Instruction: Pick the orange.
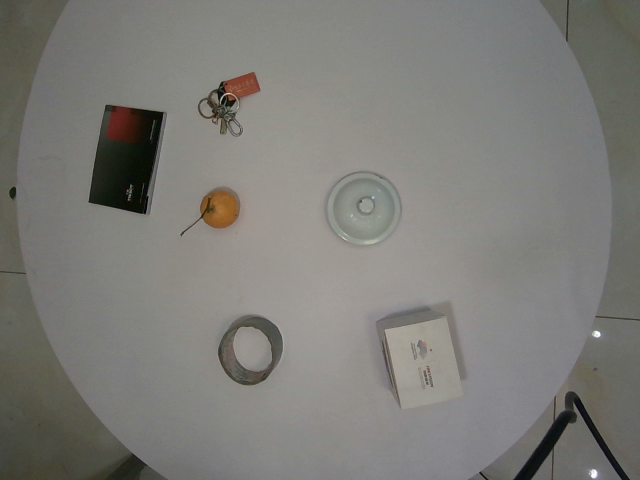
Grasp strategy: vertical